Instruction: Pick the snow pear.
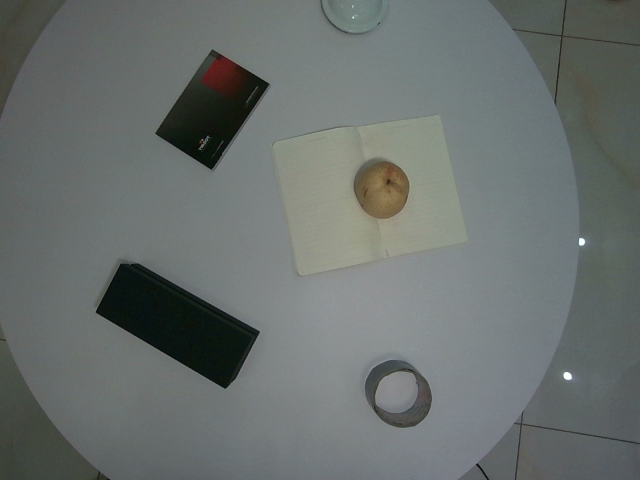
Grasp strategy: vertical